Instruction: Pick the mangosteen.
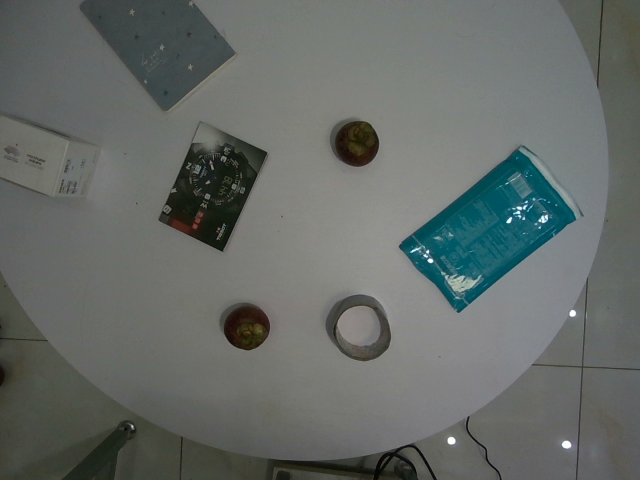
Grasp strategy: vertical